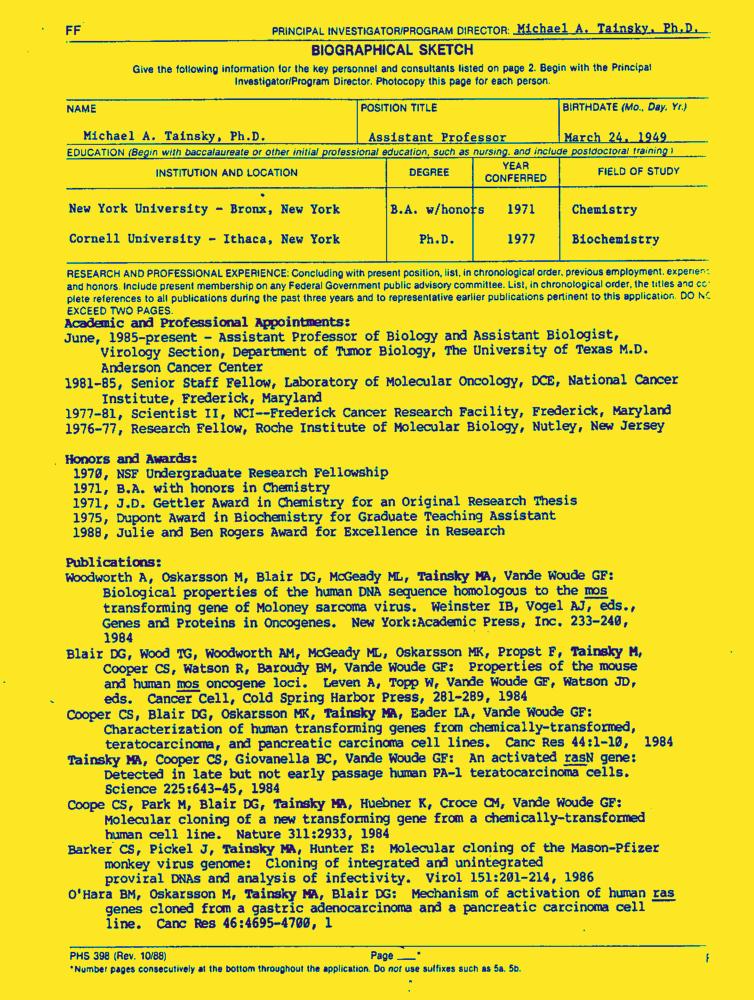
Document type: Resume-Doc